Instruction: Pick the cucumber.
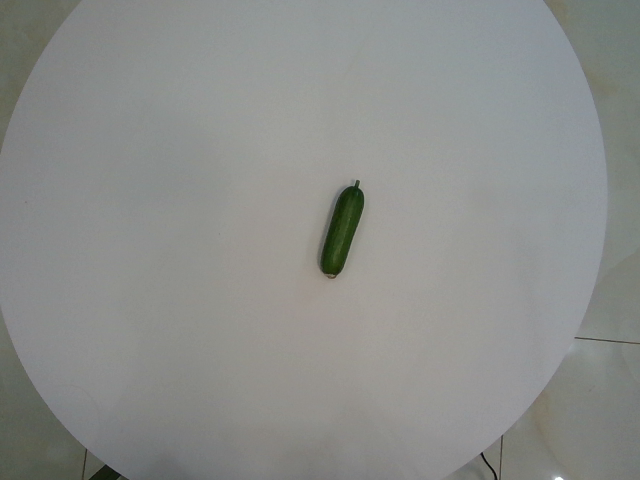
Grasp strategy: vertical